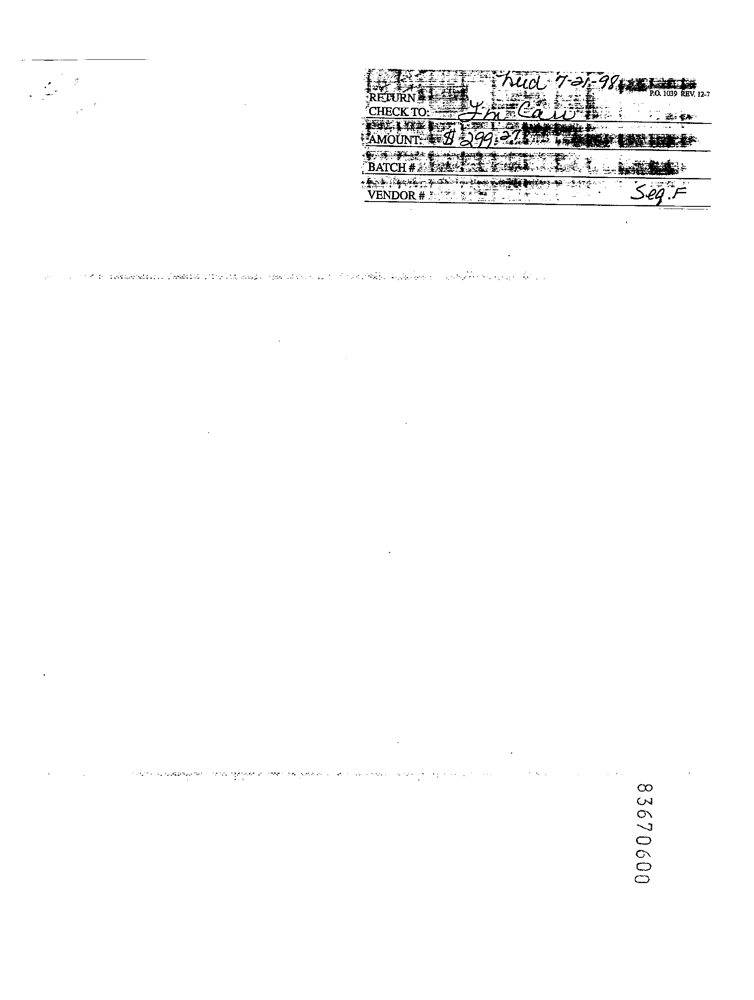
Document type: Invoice